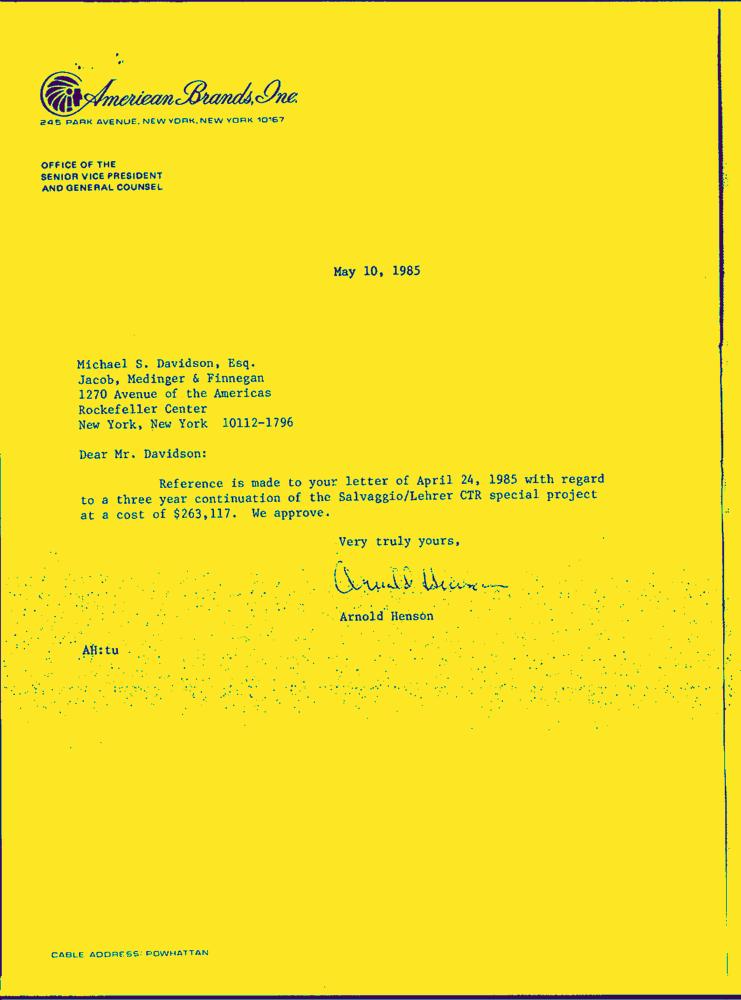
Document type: Letter-Doc